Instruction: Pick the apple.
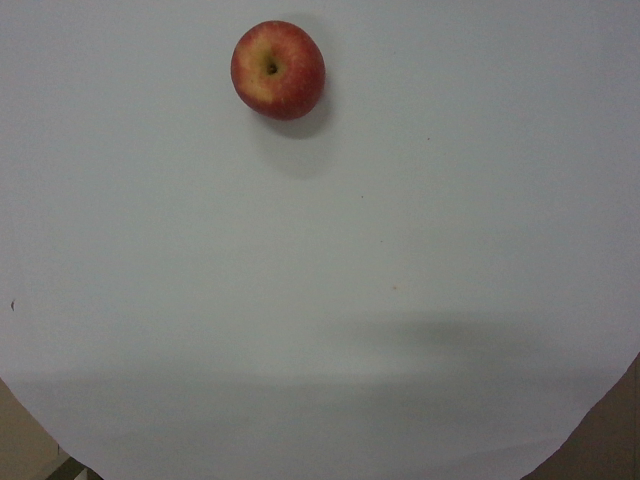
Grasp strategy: vertical